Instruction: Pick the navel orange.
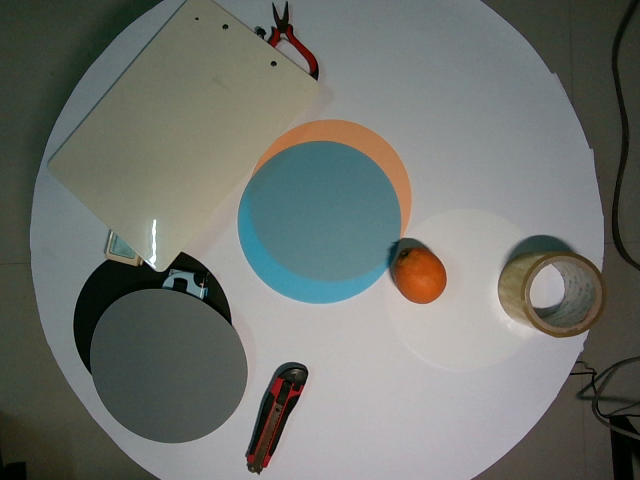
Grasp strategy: vertical